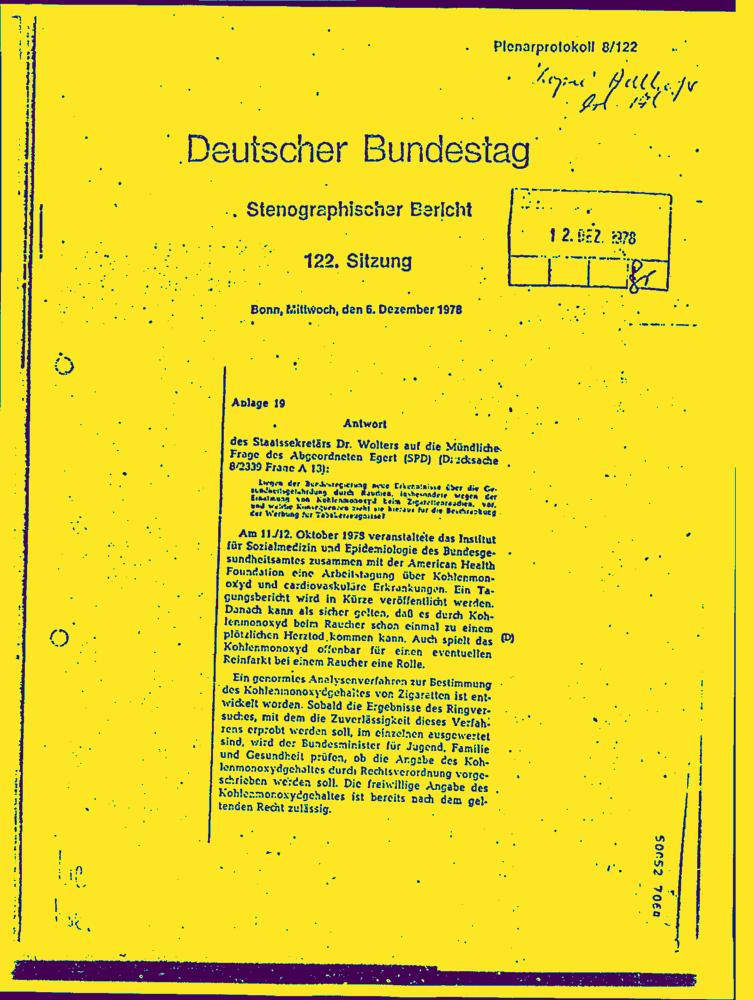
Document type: Hand-Written